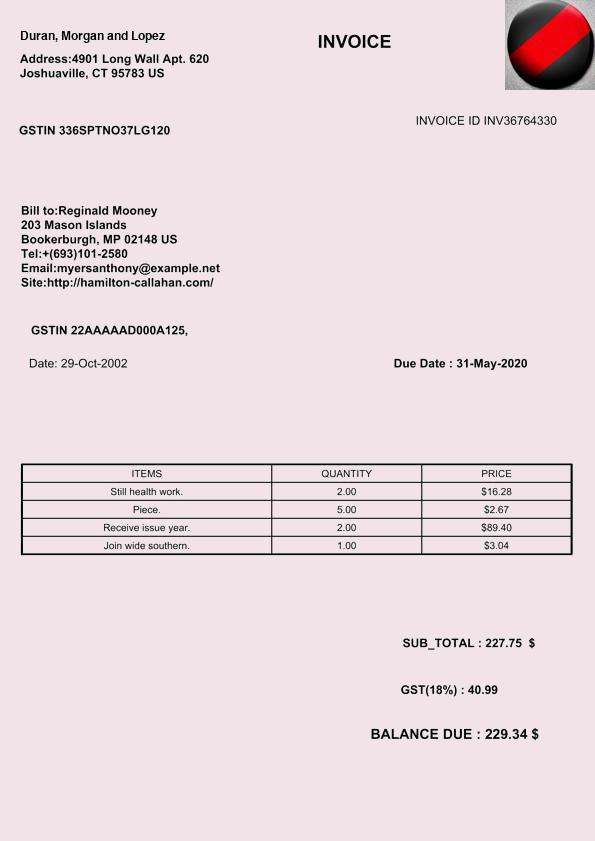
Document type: Invoice